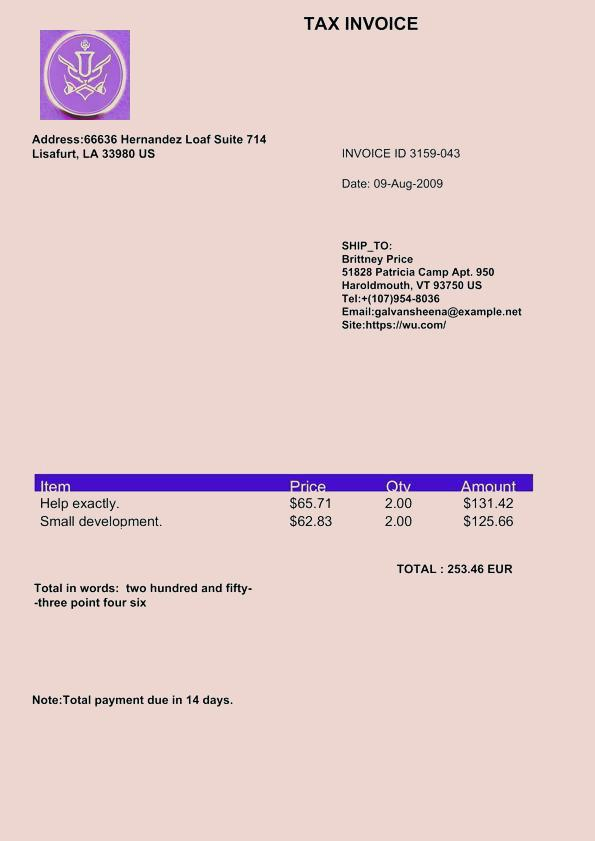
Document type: Invoice